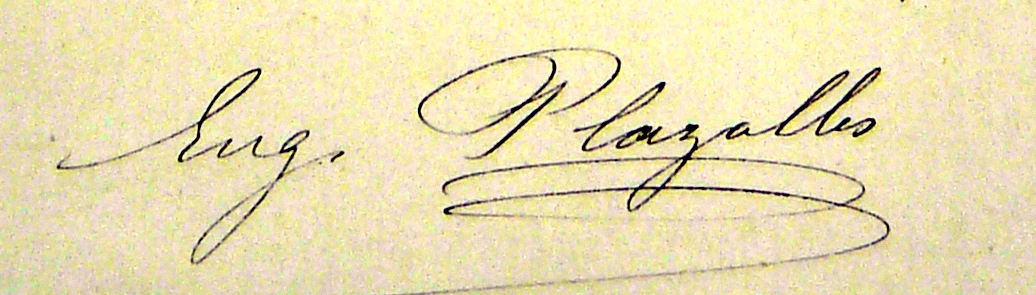
Signature of: eugênio plazolles